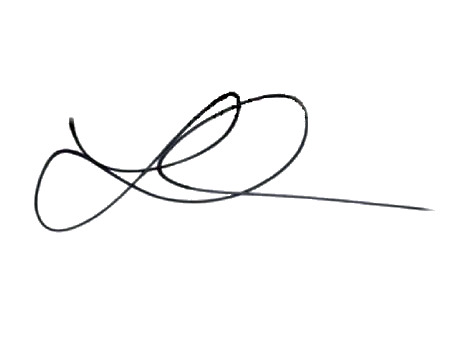
Signature of: lauren cohan